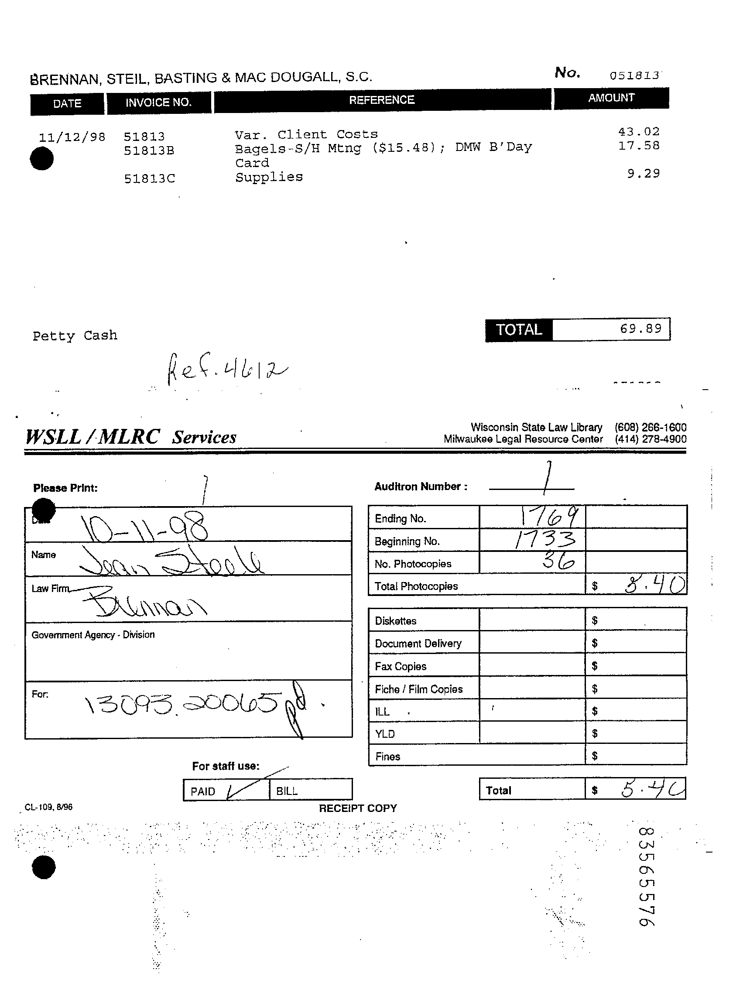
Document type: Invoice